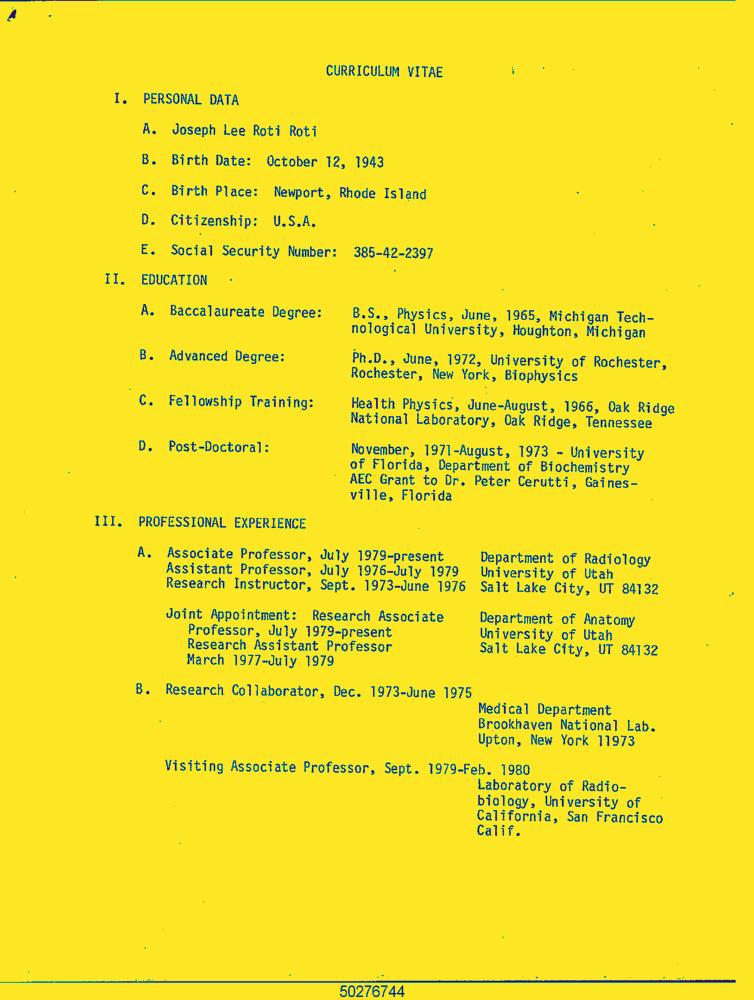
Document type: Resume-Doc